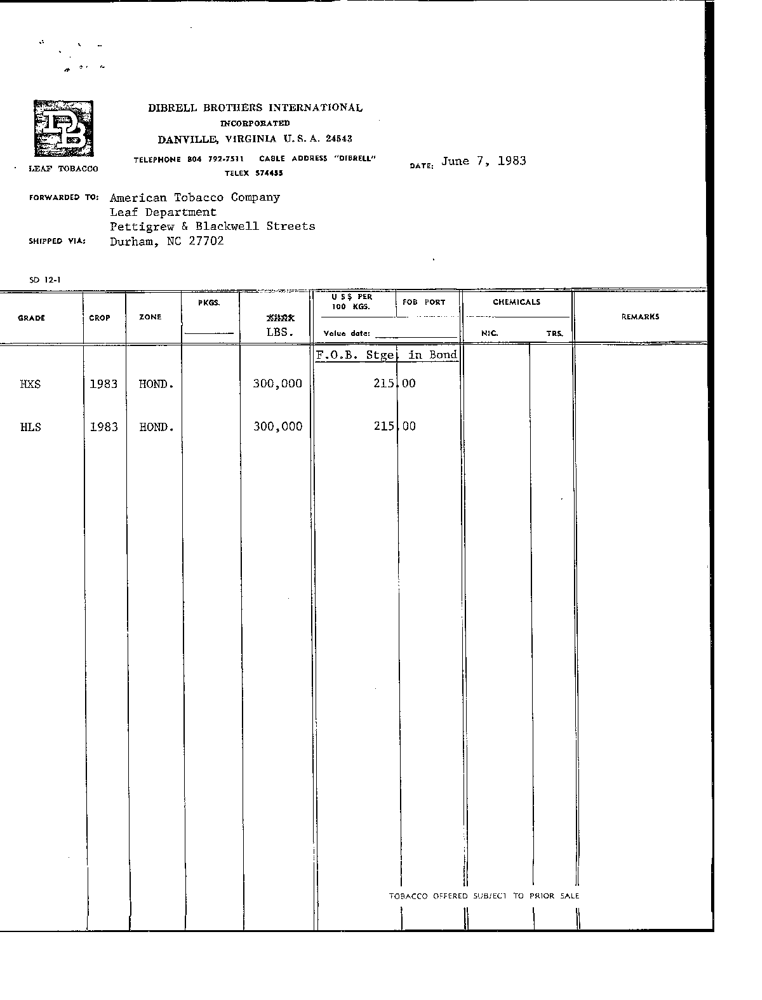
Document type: Invoice